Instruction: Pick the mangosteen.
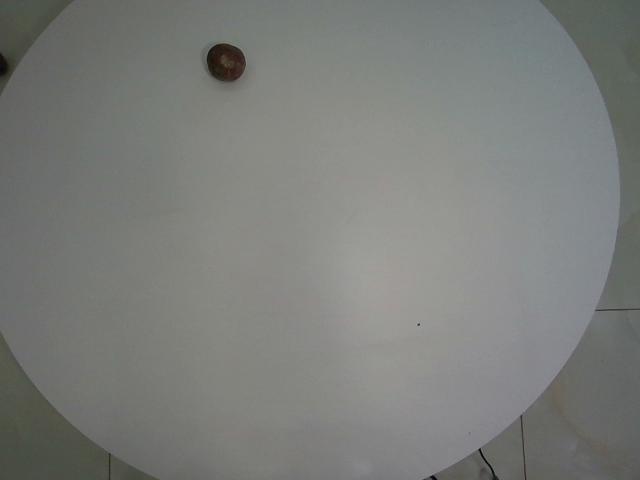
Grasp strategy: vertical